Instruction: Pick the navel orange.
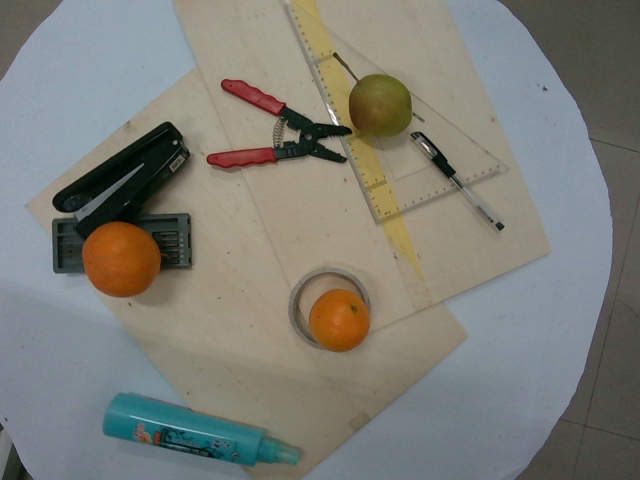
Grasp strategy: vertical